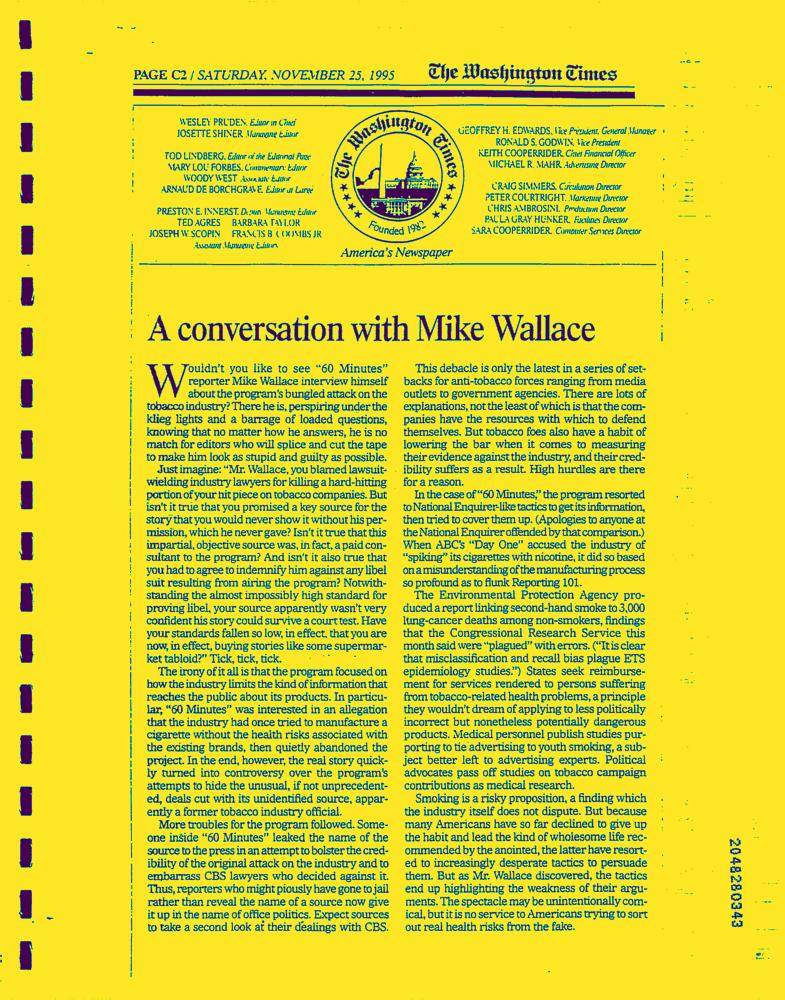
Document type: News-Article